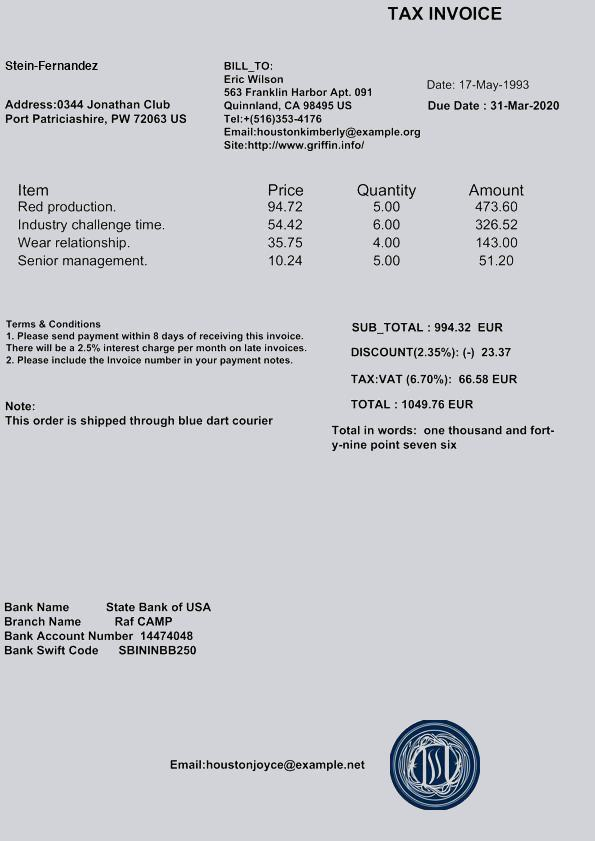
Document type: Invoice